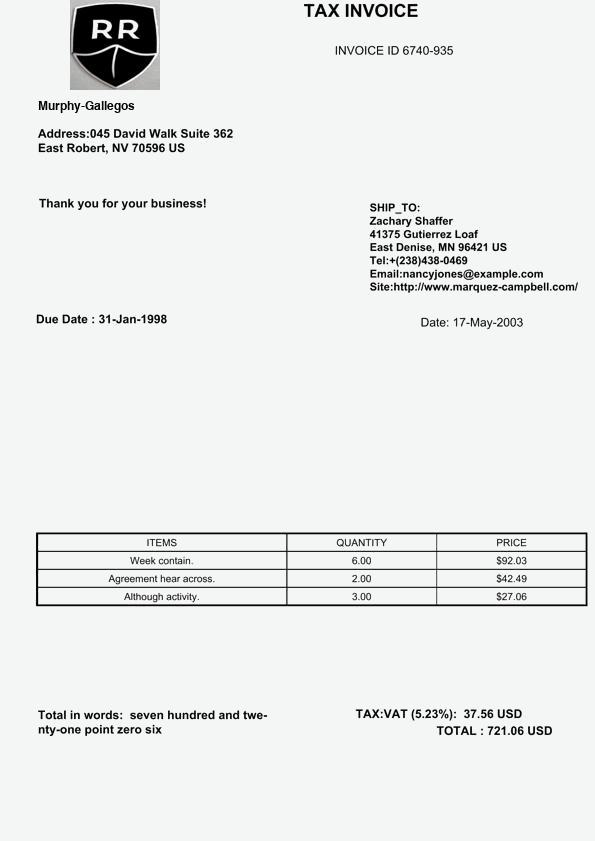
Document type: Invoice